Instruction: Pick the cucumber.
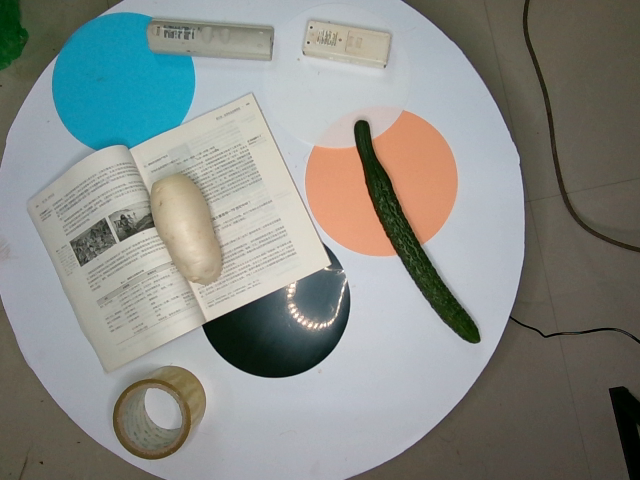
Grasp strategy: vertical